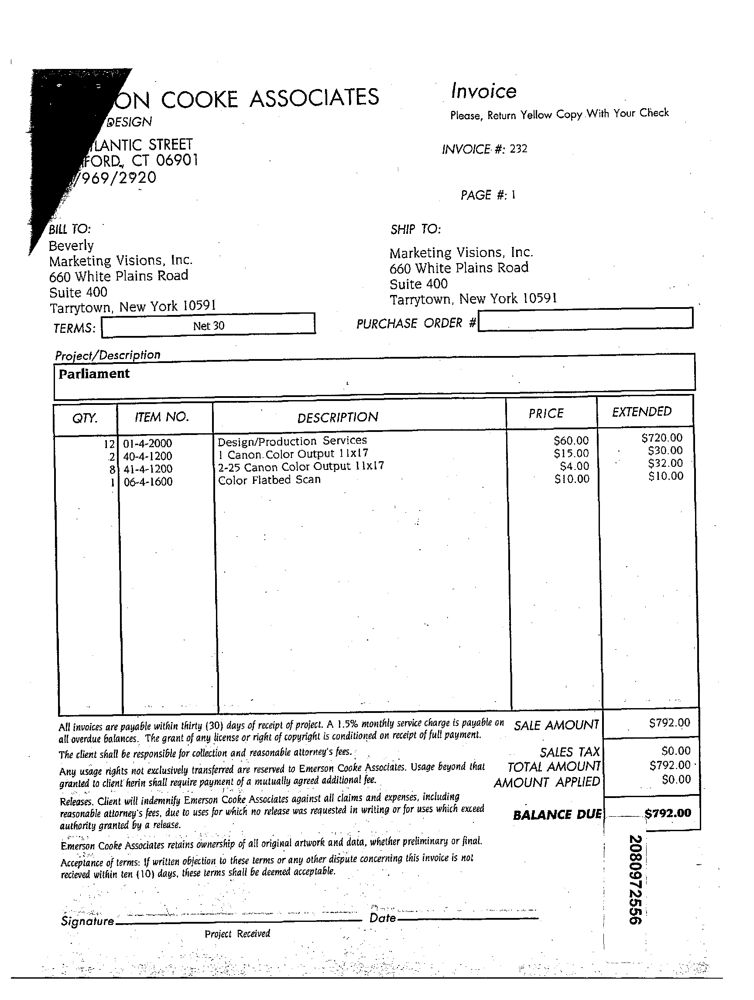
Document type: Invoice